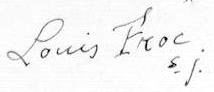
Signature of: louis froc